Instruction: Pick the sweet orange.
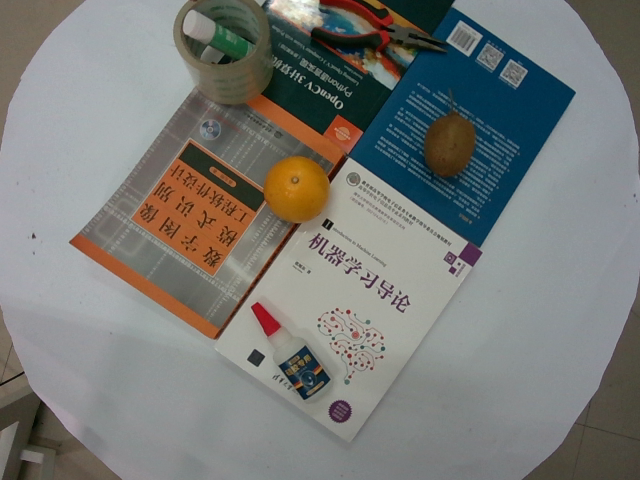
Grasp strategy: vertical